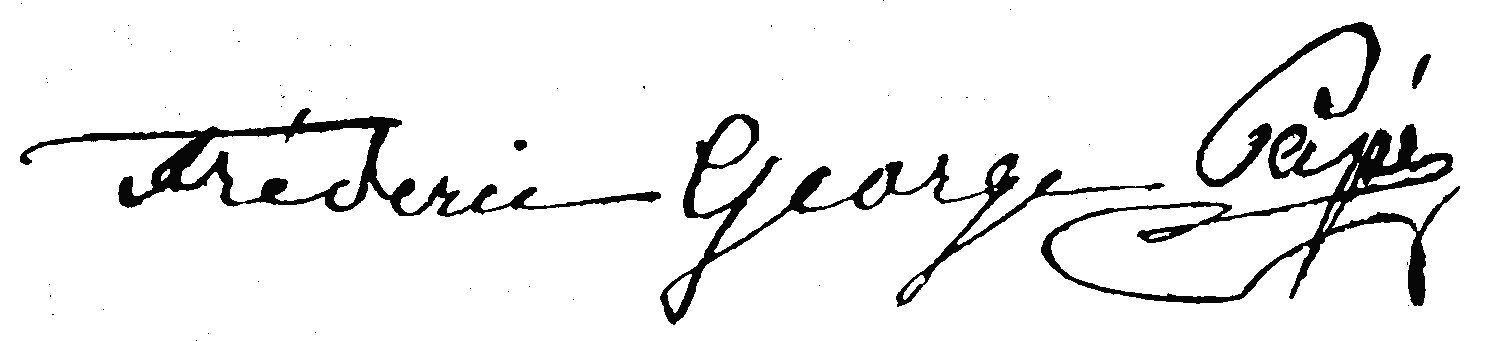
Signature of: friedrich georg pape